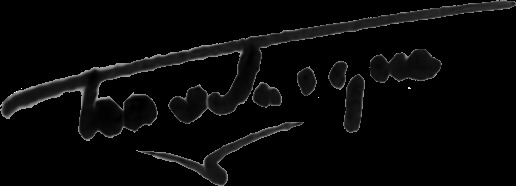
Signature of: abel hovelacque